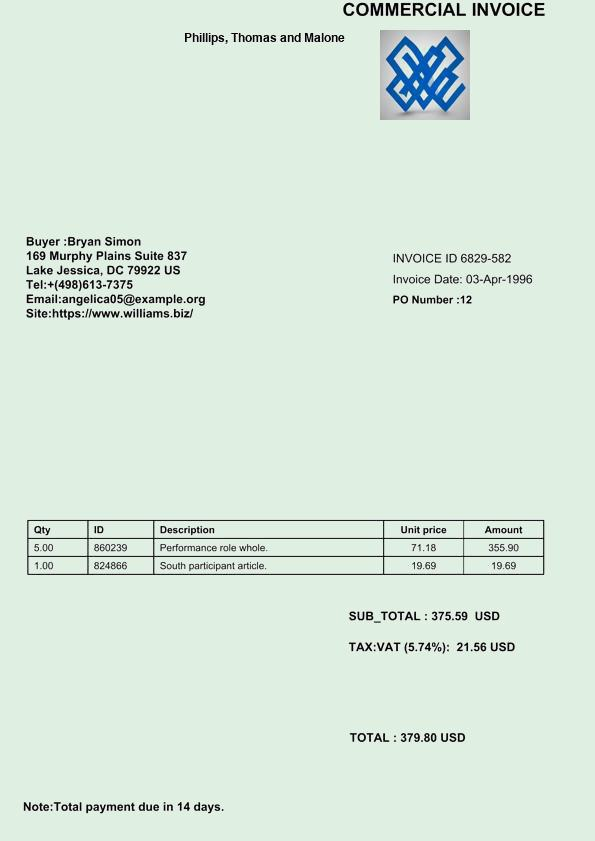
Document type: Invoice